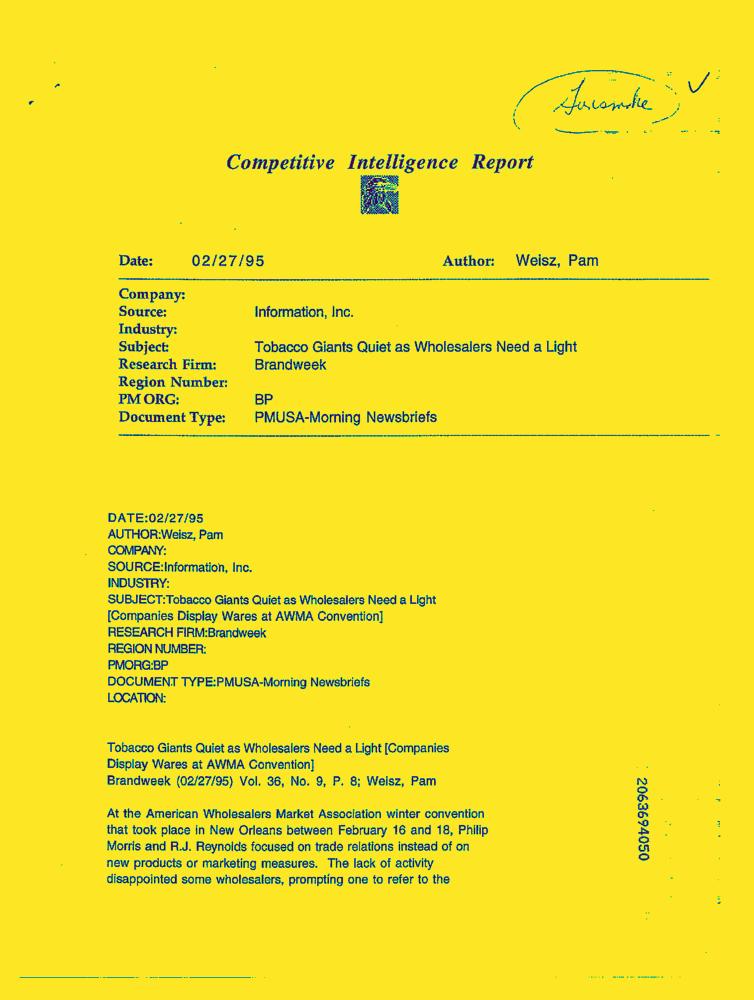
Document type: News-Article